Question: How does the patient history play a role?
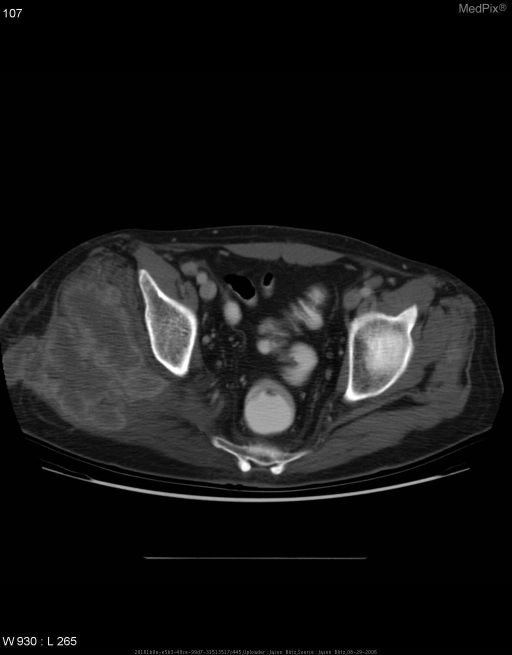
Answer: The patient's history of Chief complaint:

47 y/o male presented in Nov 2005 with pain in right anterior thigh.  X-ray revealed a mass in the femur and adjacent soft tissue.  Partial surgical resection of mass revealed adenocarcinoma.  Subsequent PET scan indicated increased uptake at several locations in the right lung.

Patient had a history of pulmonary nodules dating to 2003/2004.  However a PET conducted in August of 2004 was negative except for minimal uptake in one pulmonary nodule.  Serial X-rays showed no changes in these nodules through mid 2005.

Patient was diagnosed with metastatic adenocarcinoma of the right lung and referred to oncology for radiation and chemotherapy.

PMX:
  •  Nephrolithiasis
  •  Hyperlipidemia

PSHX:
  •  Right neck lymph node resection (benign) at 22 yo
  •  Cholestectomy in 2004

SocHx:
  •  >1PPD for 20 years
  •  No ETOH

FMHX:
  •  Sister (smoker) died of lung cancer in 1979
  •  Sister (non-smoker) died of lunger cancer at 40 yo
  •  Sister (non-smoker) died of lung cancer at 62 yo
  •  Brother (smoker) diagnosed with head and neck cancer 2006

Meds:
  •  Percocet

Allergies:
  •  Aspirin - upset stomach is key in understanding the case.